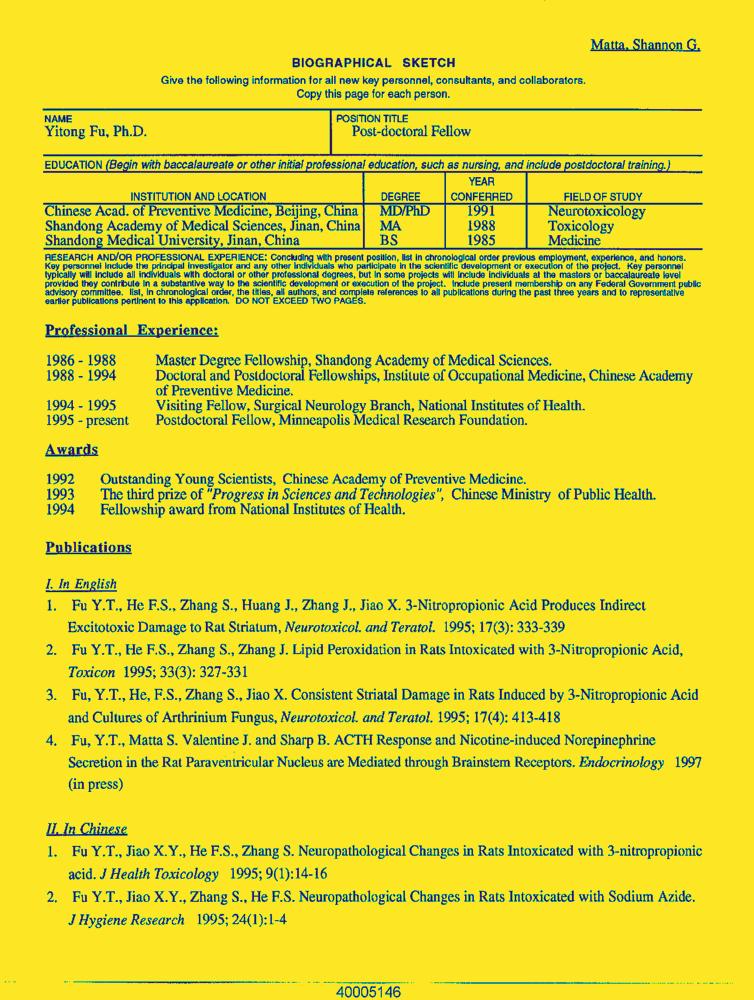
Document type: Resume-Doc